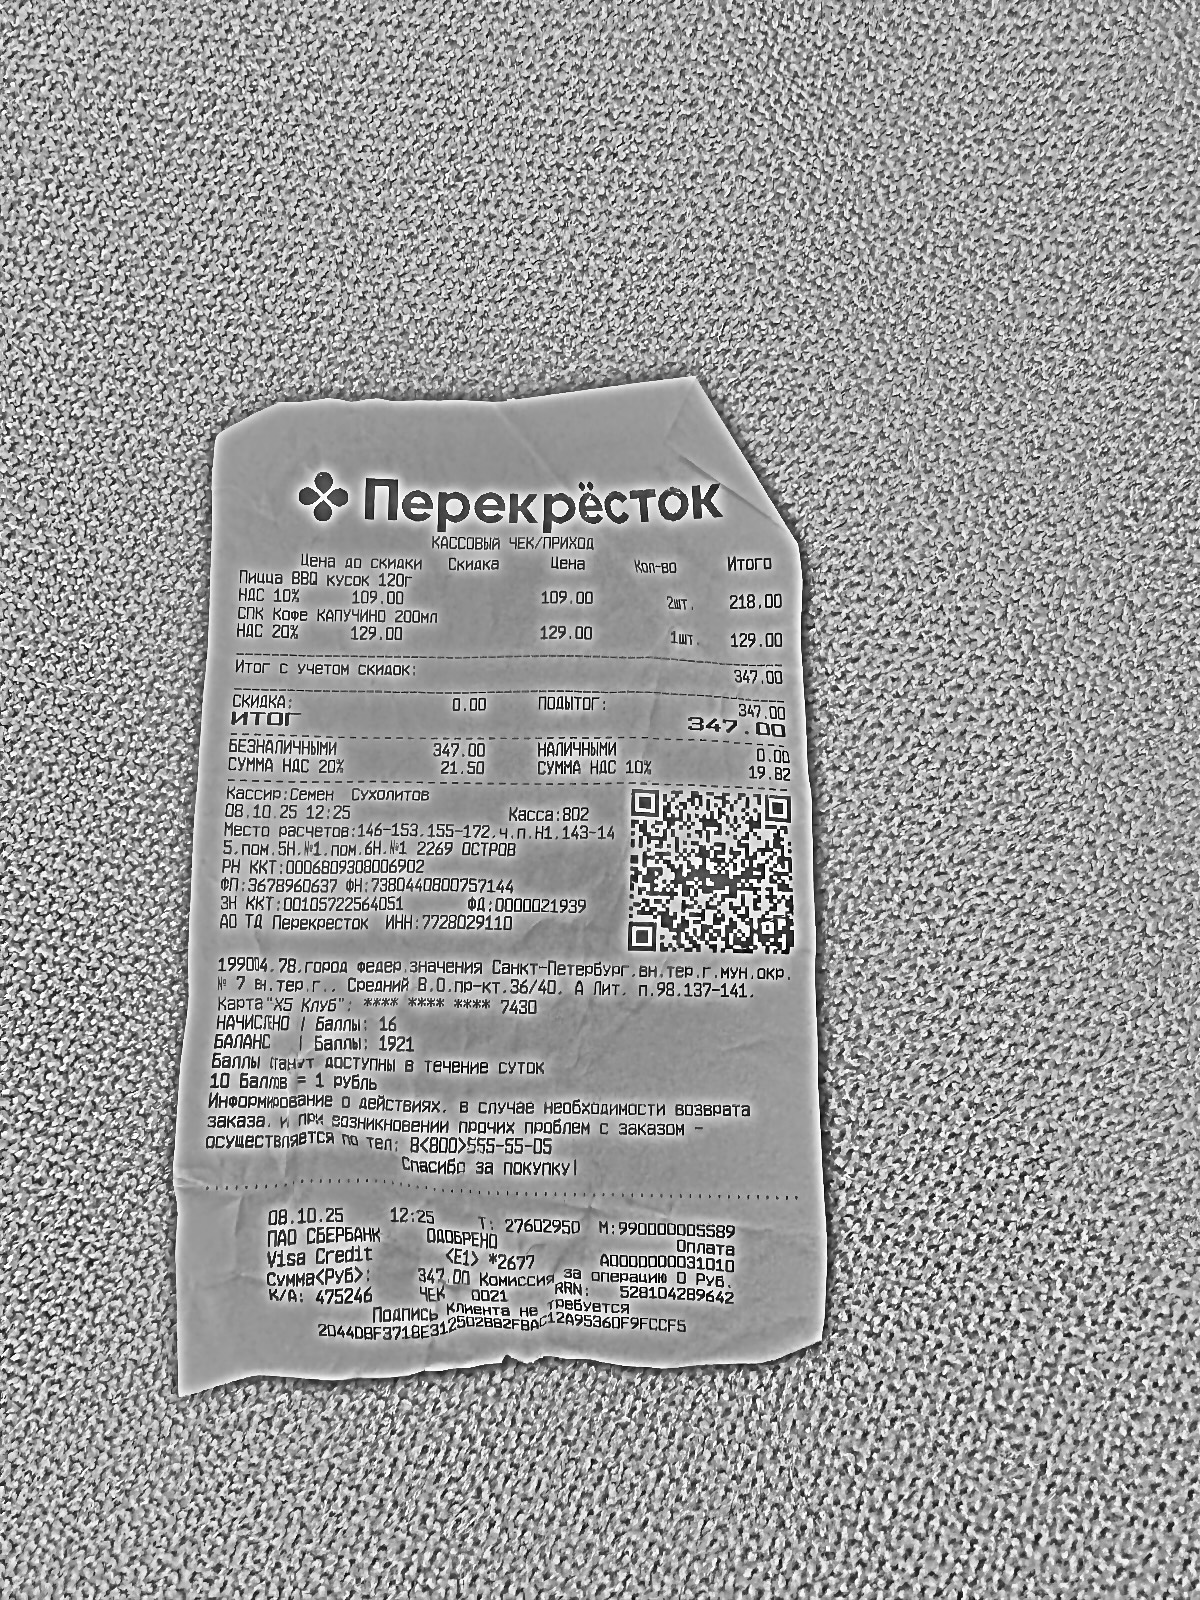
Продавец: АО ТД Перекрёсток
ИНН: 7728029110
Дата: 08.10.25
Товары: Пицца ВВQ кусок 120г; СПК Кофе КАПУЧИНО 200мл
Количество: 2.000; 1.000
Цена: 109.00; 129.00
Сумма: 218.00; 129.00
Итого: 347.00